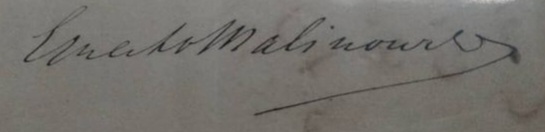
Signature of: ernest malinowski